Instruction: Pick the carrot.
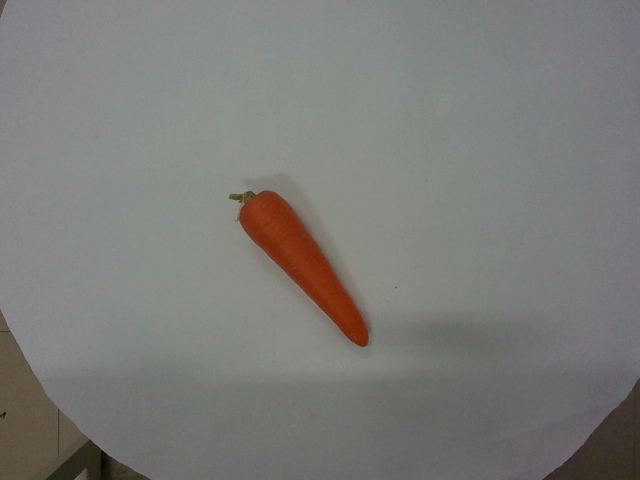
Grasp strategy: vertical